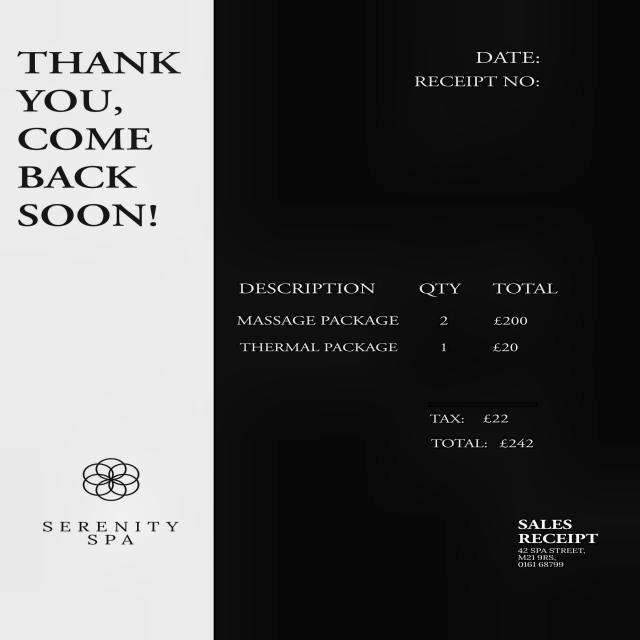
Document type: Invoice